Question: What appears to be the issue?
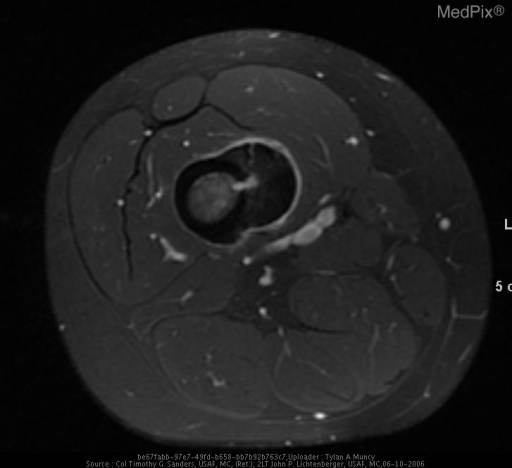
Answer: The findings suggest AP and lateral (lateral not shown) radiographs of the right femur demonstrated a zone of cortical thickening with a smooth contour along the medial aspect of the distal right femoral metadiaphysis (Fig 1).  A central lucency measuring 2.5 cm craniocaudal can be seen with a small component of associated cortical penetration.  No surrounding soft tissue abnormalities were evident.

MR T1 coronal image (Fig. 2) demonstrates the wide cortical thickening with associated cortical penetration.

Follow-up MR imaging validated the cortical thickening as low signal intensity. On T2-weighted images a nidus in the mid femoral shaft was noted with high signal intensity and enhancement following administration of intravenous gadolinium (Figs. 3&4). There is marked bone production medially, with adjacent bone marrow edema involving the mid femoral shaft.

Nuclear medicine bone scan (Fig. 5)reveals intense focal uptake eccentrically in the right distal third of the femur.. Fig. 4. MR T2 axial image post-gadolinium shows the extreme cortical thickening as low signal intensity (dark). Also note the enhancing nidus with associated cortical penetration.. The patient might have a history of 29-year-old man with 3 year history of gradually worsening right medial thigh pain, eventually requiring the use of crutches for ambulation.  Pain was worse at night, but never woke him from sleep.  NSAIDs provided temporary relief of symptoms..